Question: What could the diagnosis suggest?
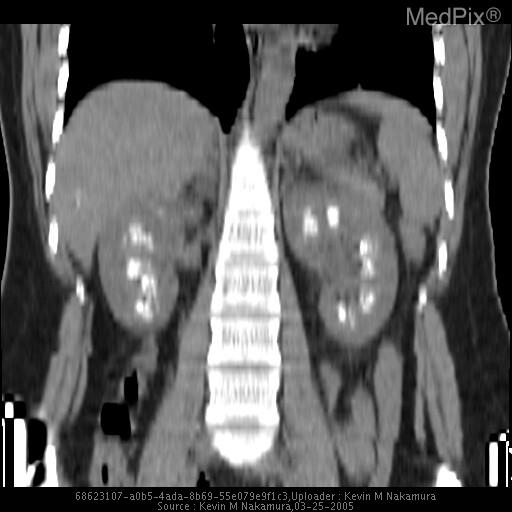
Answer: The possible diagnosis includes Medullary nephrocalcinosis..